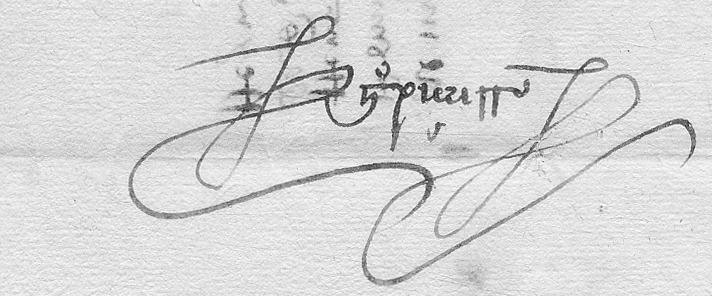
Signature of: gonzalo pizarro rodríguez de aguilar